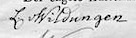
Signature of: ludwig von wildungen